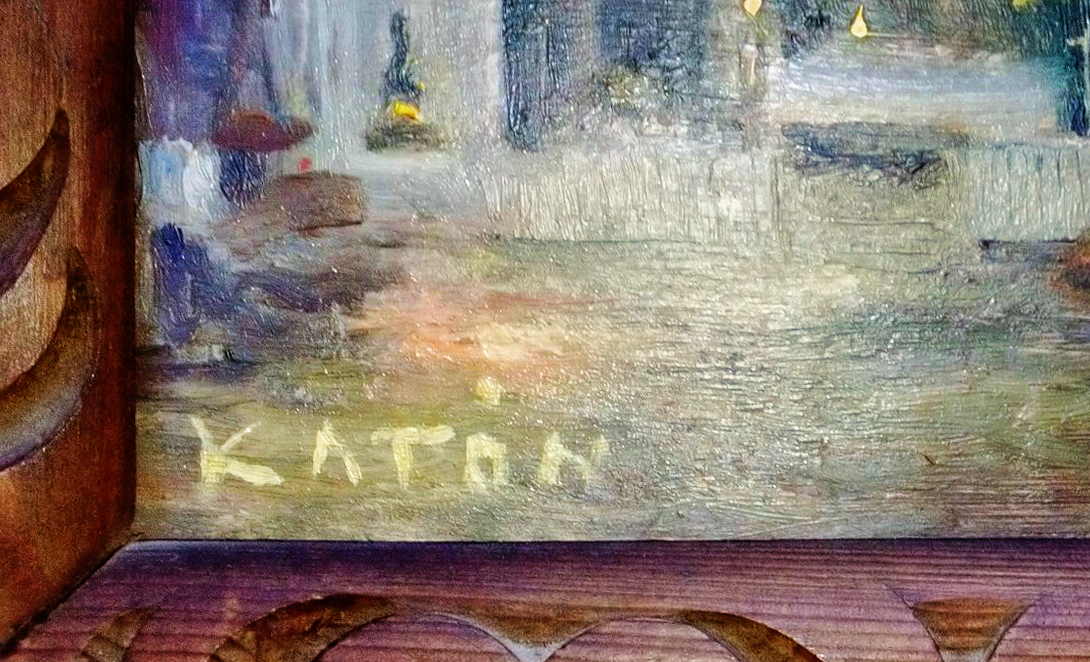
Signature of: rafael gómez catón